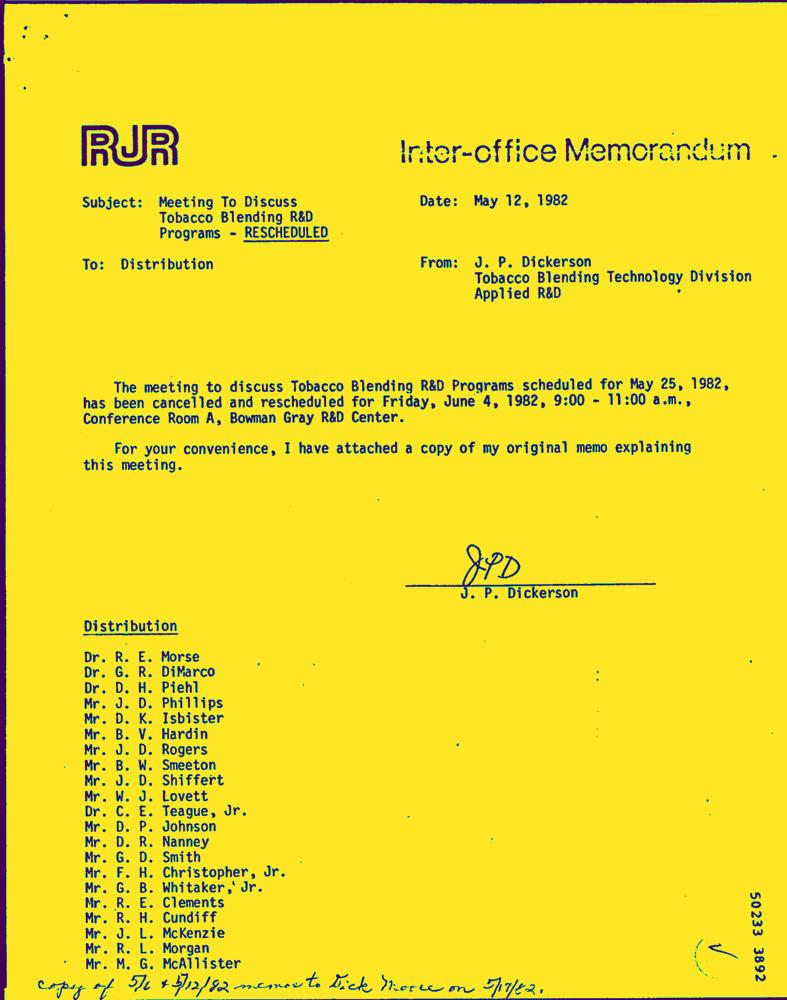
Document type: Letter-Doc